Question: What appears to be the issue?
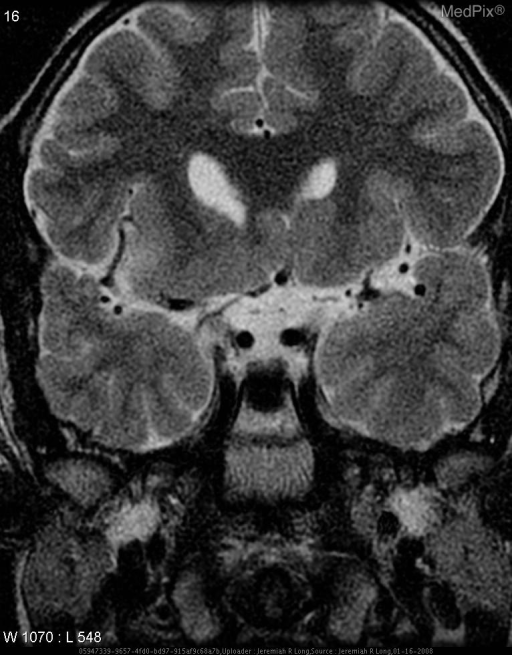
Answer: The findings suggest An axial T2 image through the mid brain demonstrates absence of the septum pellucidum.  Coronal T2 images also demonstrate absence of the septum pellucidum as well as hypoplasia of the optic tracts, chiasm and optic nerves. No other abnormalities were present.. Axial T2 image through the mid brain demonstrates absence of the septum pellucidum. Coronal T2 images again demonstrate absence of the septum pellucidum as well as hypoplasia of the optic tracts, chiasm and nerves.. The patient might have a history of 10 year-old male with a known dignosis of septo-optic dysplasia..